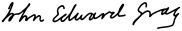
Signature of: john edward gray